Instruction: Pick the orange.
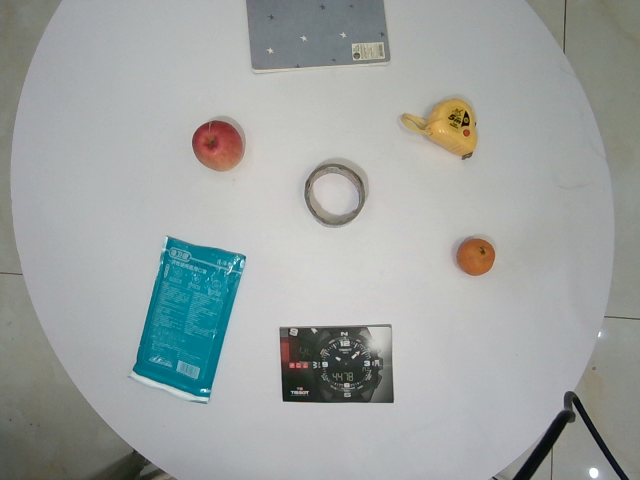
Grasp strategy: vertical